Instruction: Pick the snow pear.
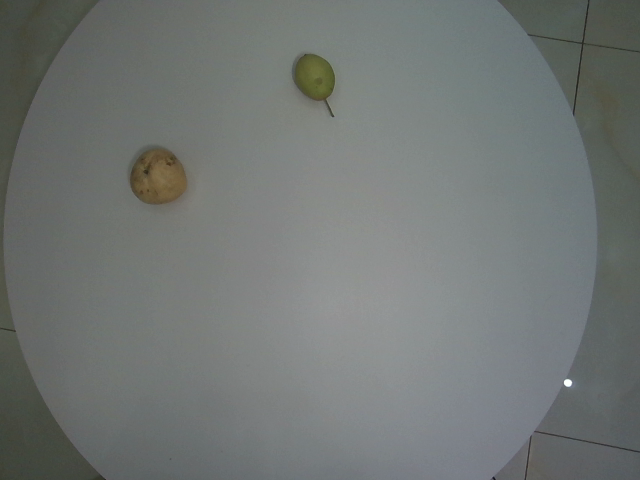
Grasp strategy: vertical